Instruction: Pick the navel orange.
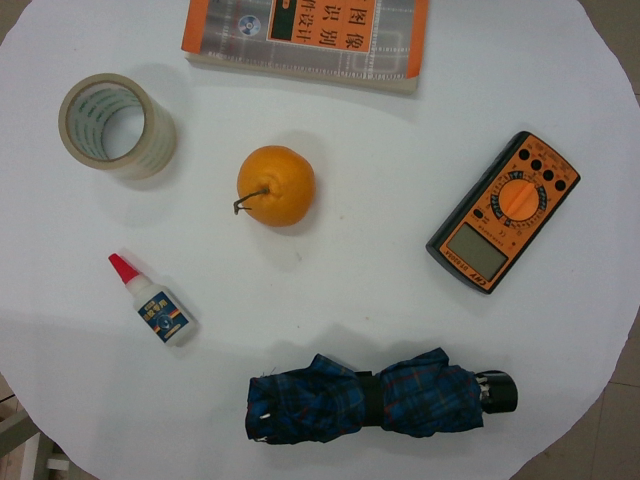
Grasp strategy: vertical